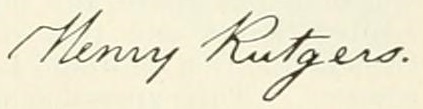
Signature of: henry rutgers